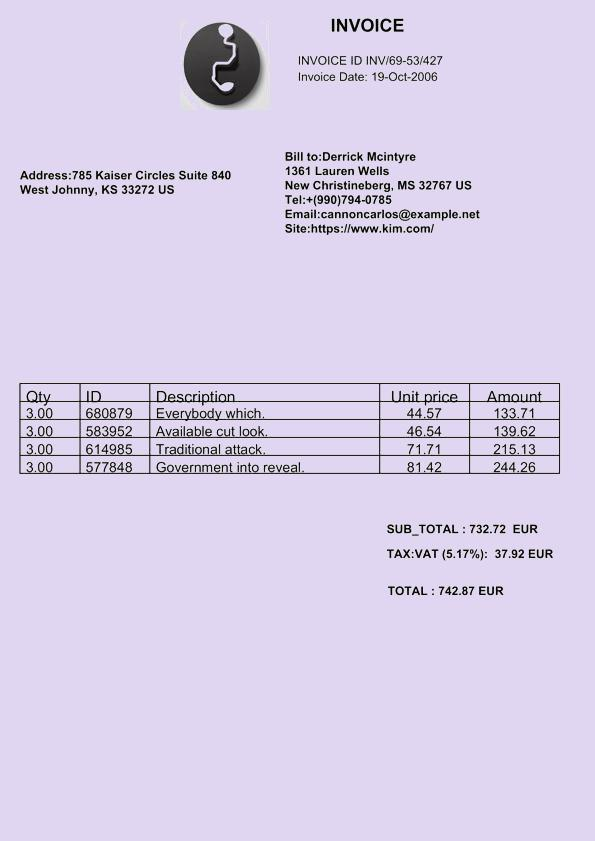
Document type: Invoice